Question: What jurisdiction, city, or county is the document associated with?
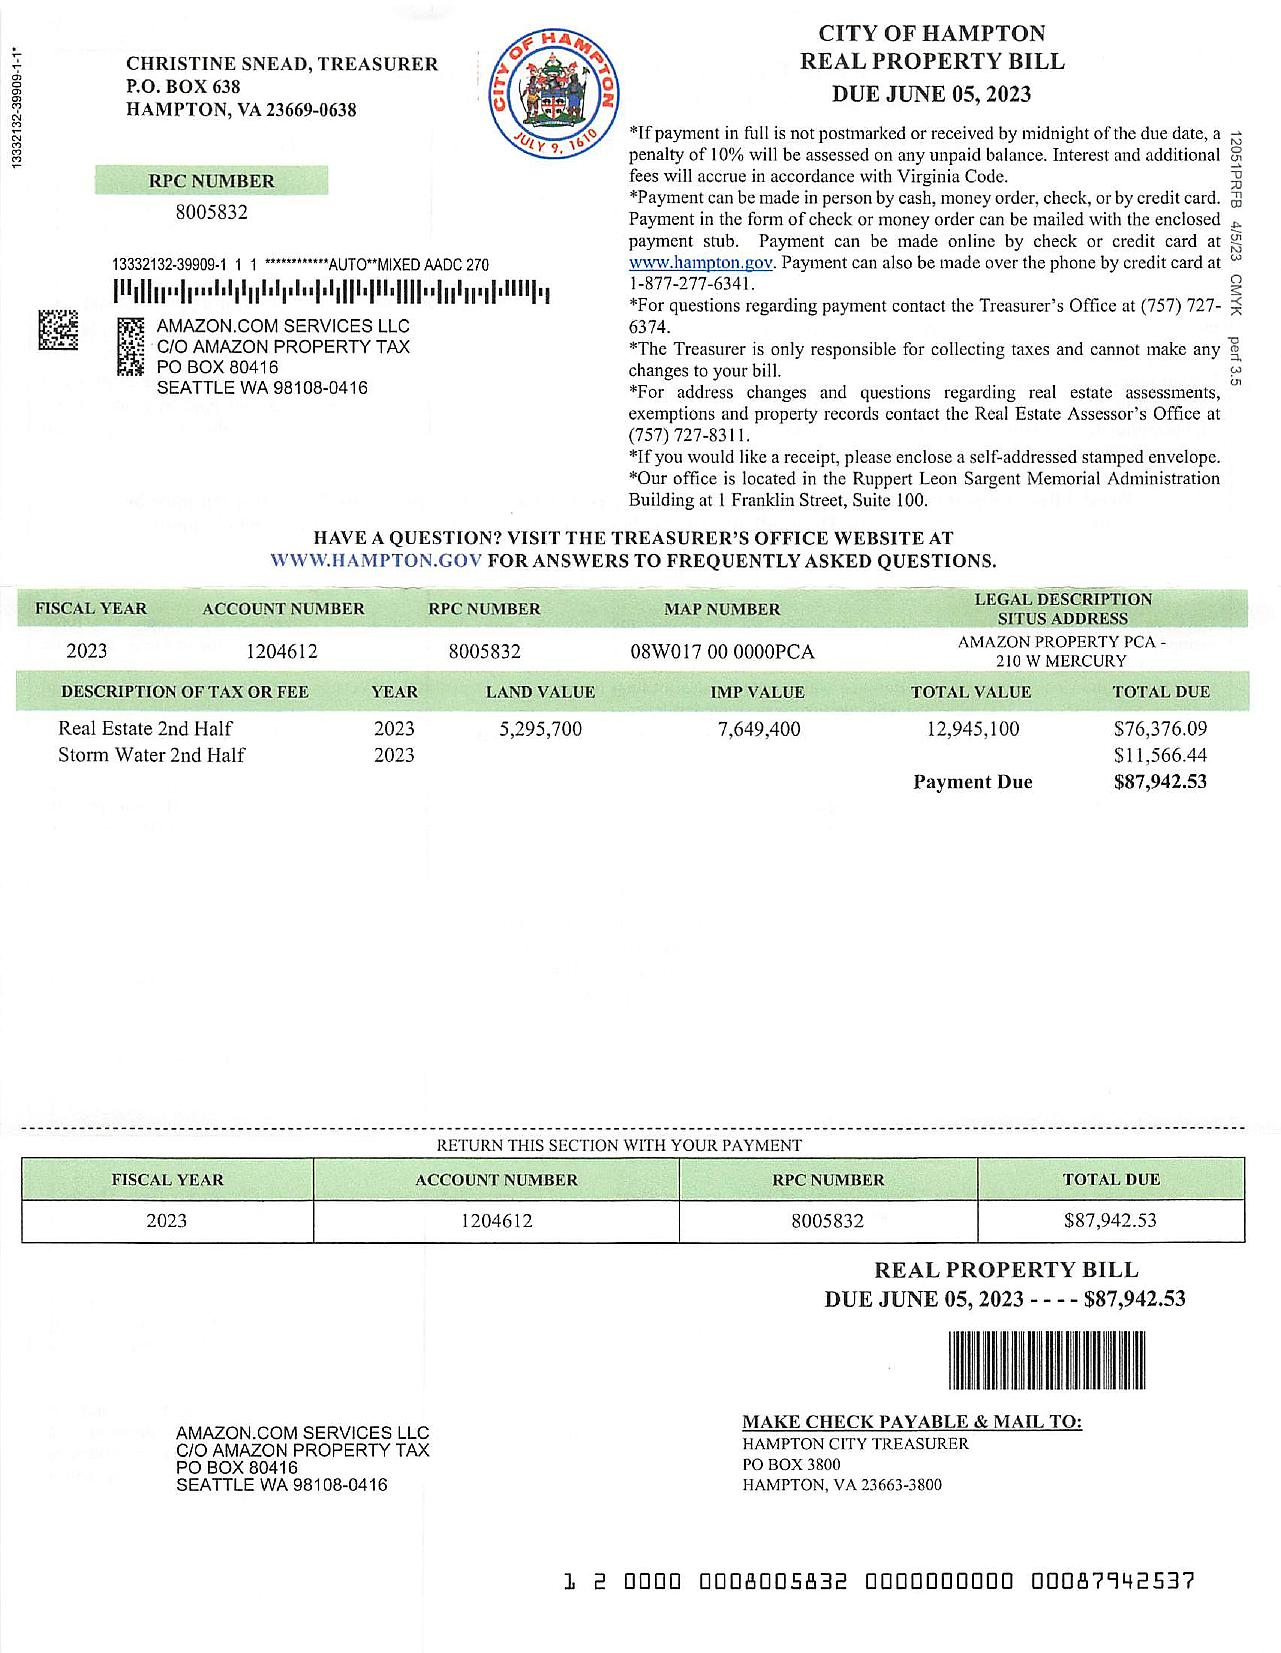
Answer: "City of Hampton"